Question: How is the property described in the document?
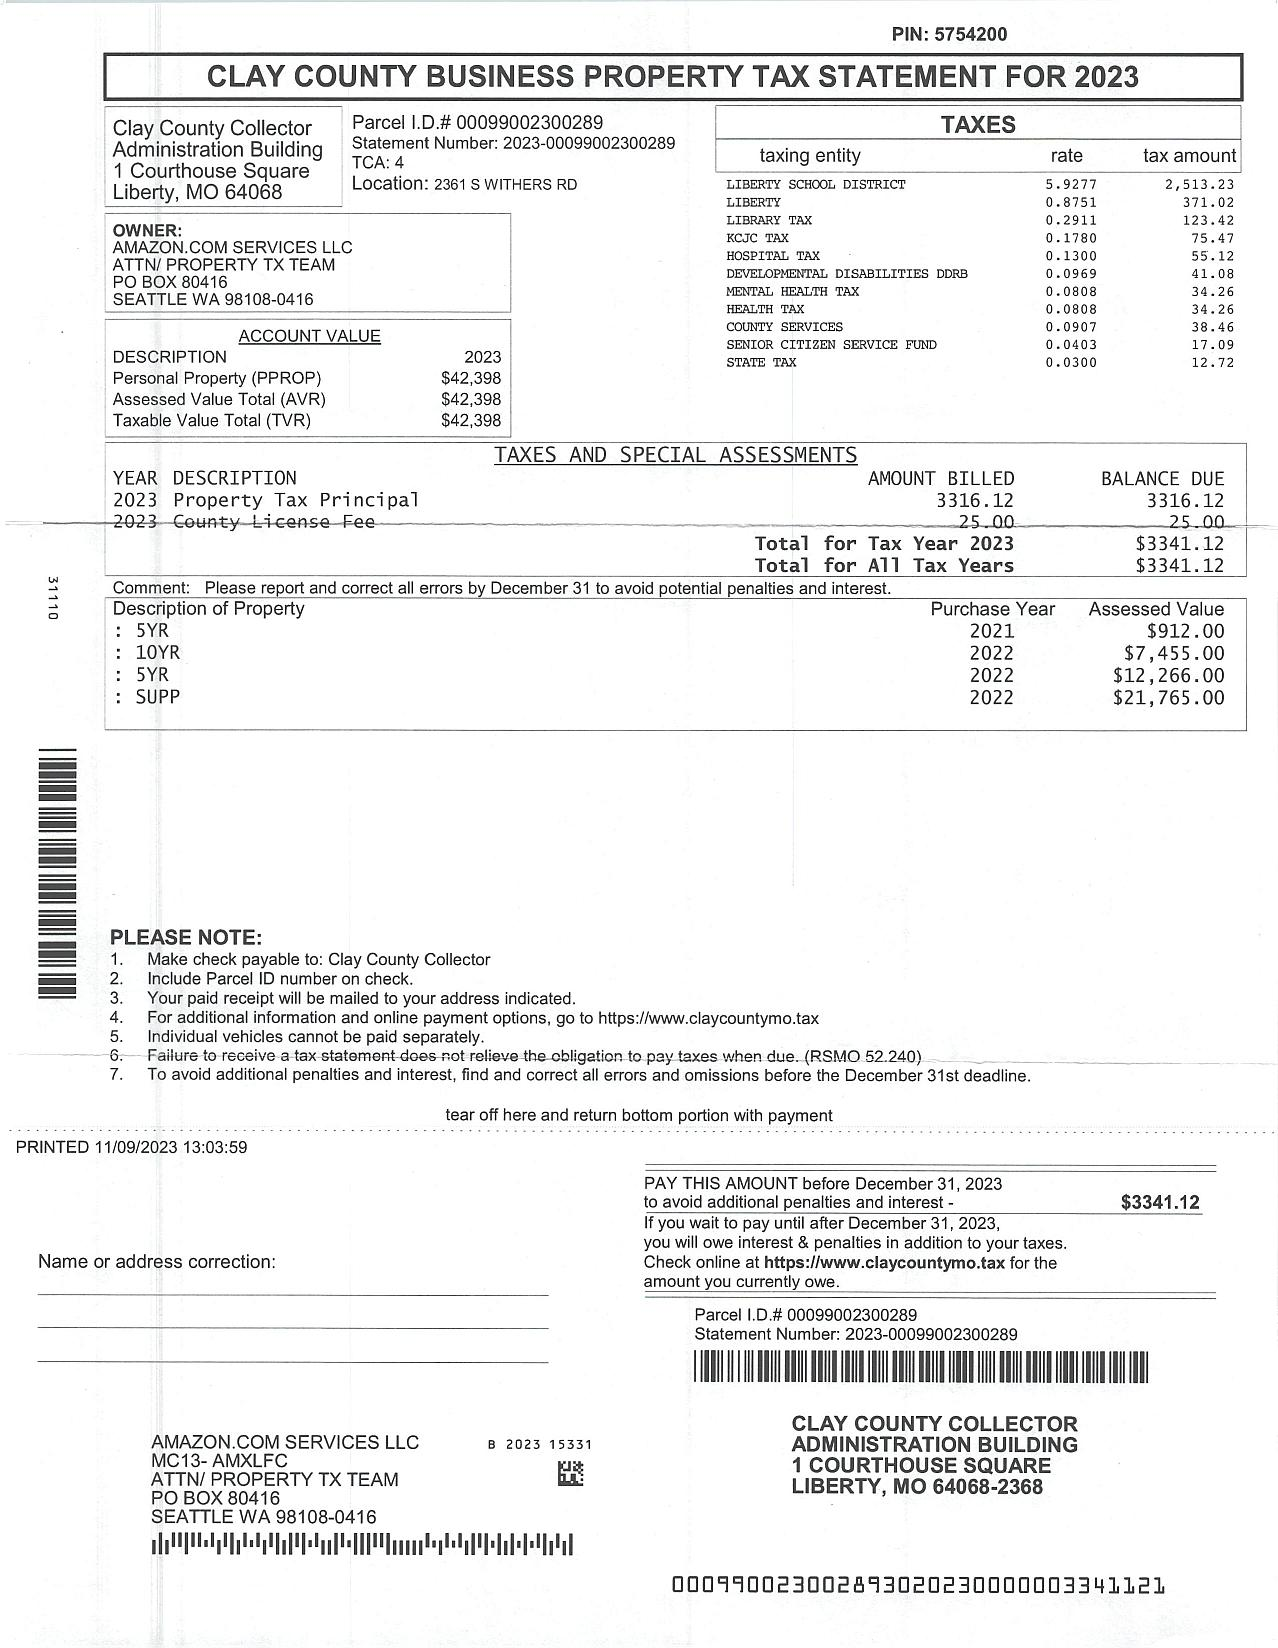
Answer: "Personal Property (PPROP)"